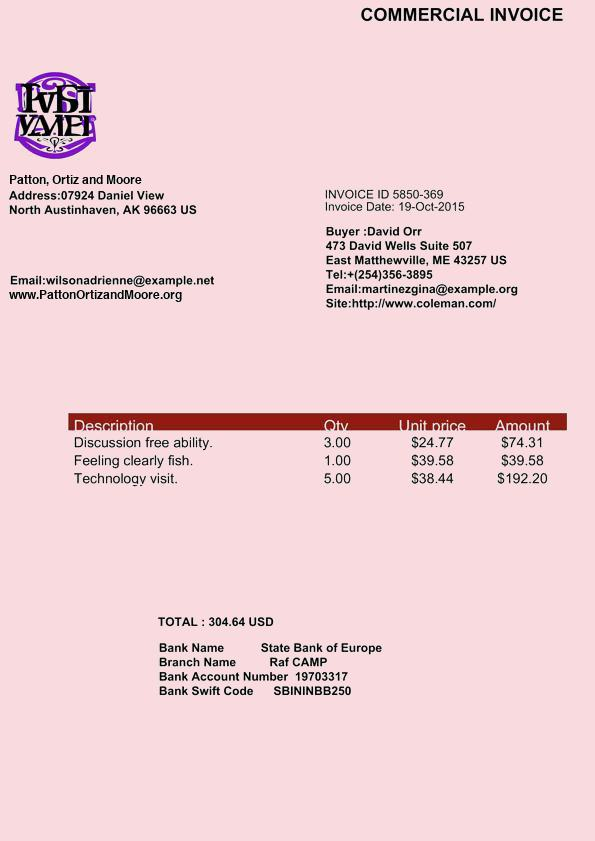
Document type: Invoice